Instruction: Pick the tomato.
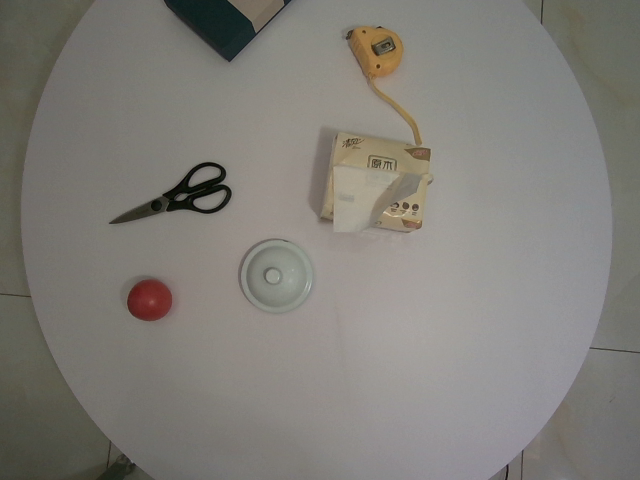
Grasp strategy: vertical